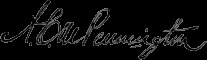
Signature of: alexander cummings mcwhorter pennington jr